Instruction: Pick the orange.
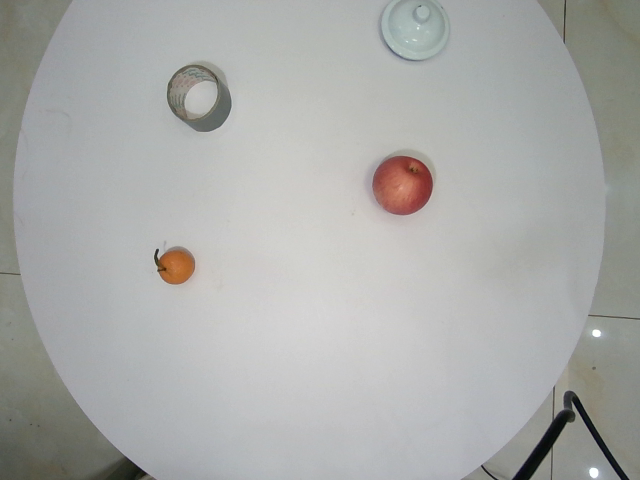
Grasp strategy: vertical